Question: Talk about the condition:
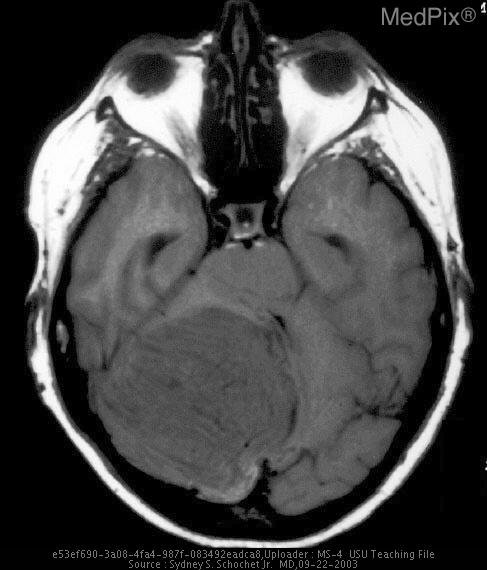
Answer: The disease is discussed as: Lhermitte Duclos disease is also know by a wide variety of terms including ganglioneuroma of the cerebellum, gangliocytoma dysplasticum and Purkinjioma. The lesion is variously regarded as a malformation or a true neoplasm similar to gangliocytomas elsewhere in the nervous system. The lesion is thought to result from aberrant migration of the internal granular cells. Very few of the large cells are thought to be derived from Purkinje cells.

Lhermitte Duclos disease may occur as an isolated lesion or in association with Cowden’s syndrome. The latter is a phakomatosis that variablly includes breast carcinoma, thyroid carcinoma, intestinal polyps and oral mucosal lesions.  Cowden’s syndrome may be inherited as an autosomal dominant trait.